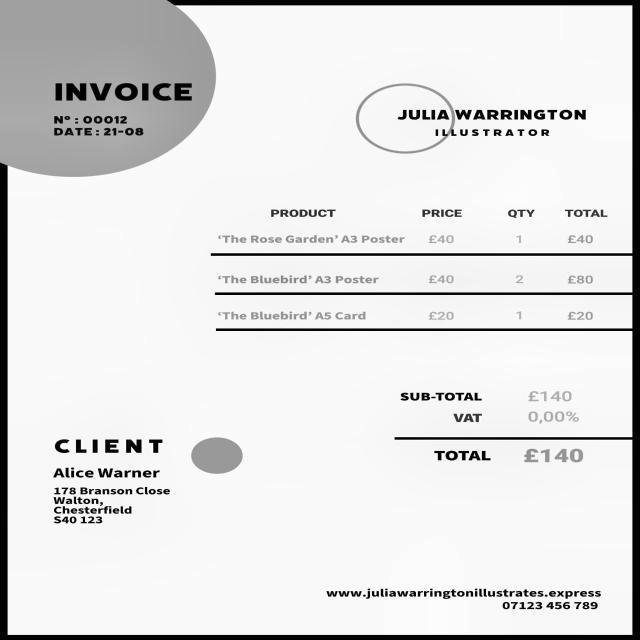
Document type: Invoice